Question: What is the name of the tenant mentioned in the document?
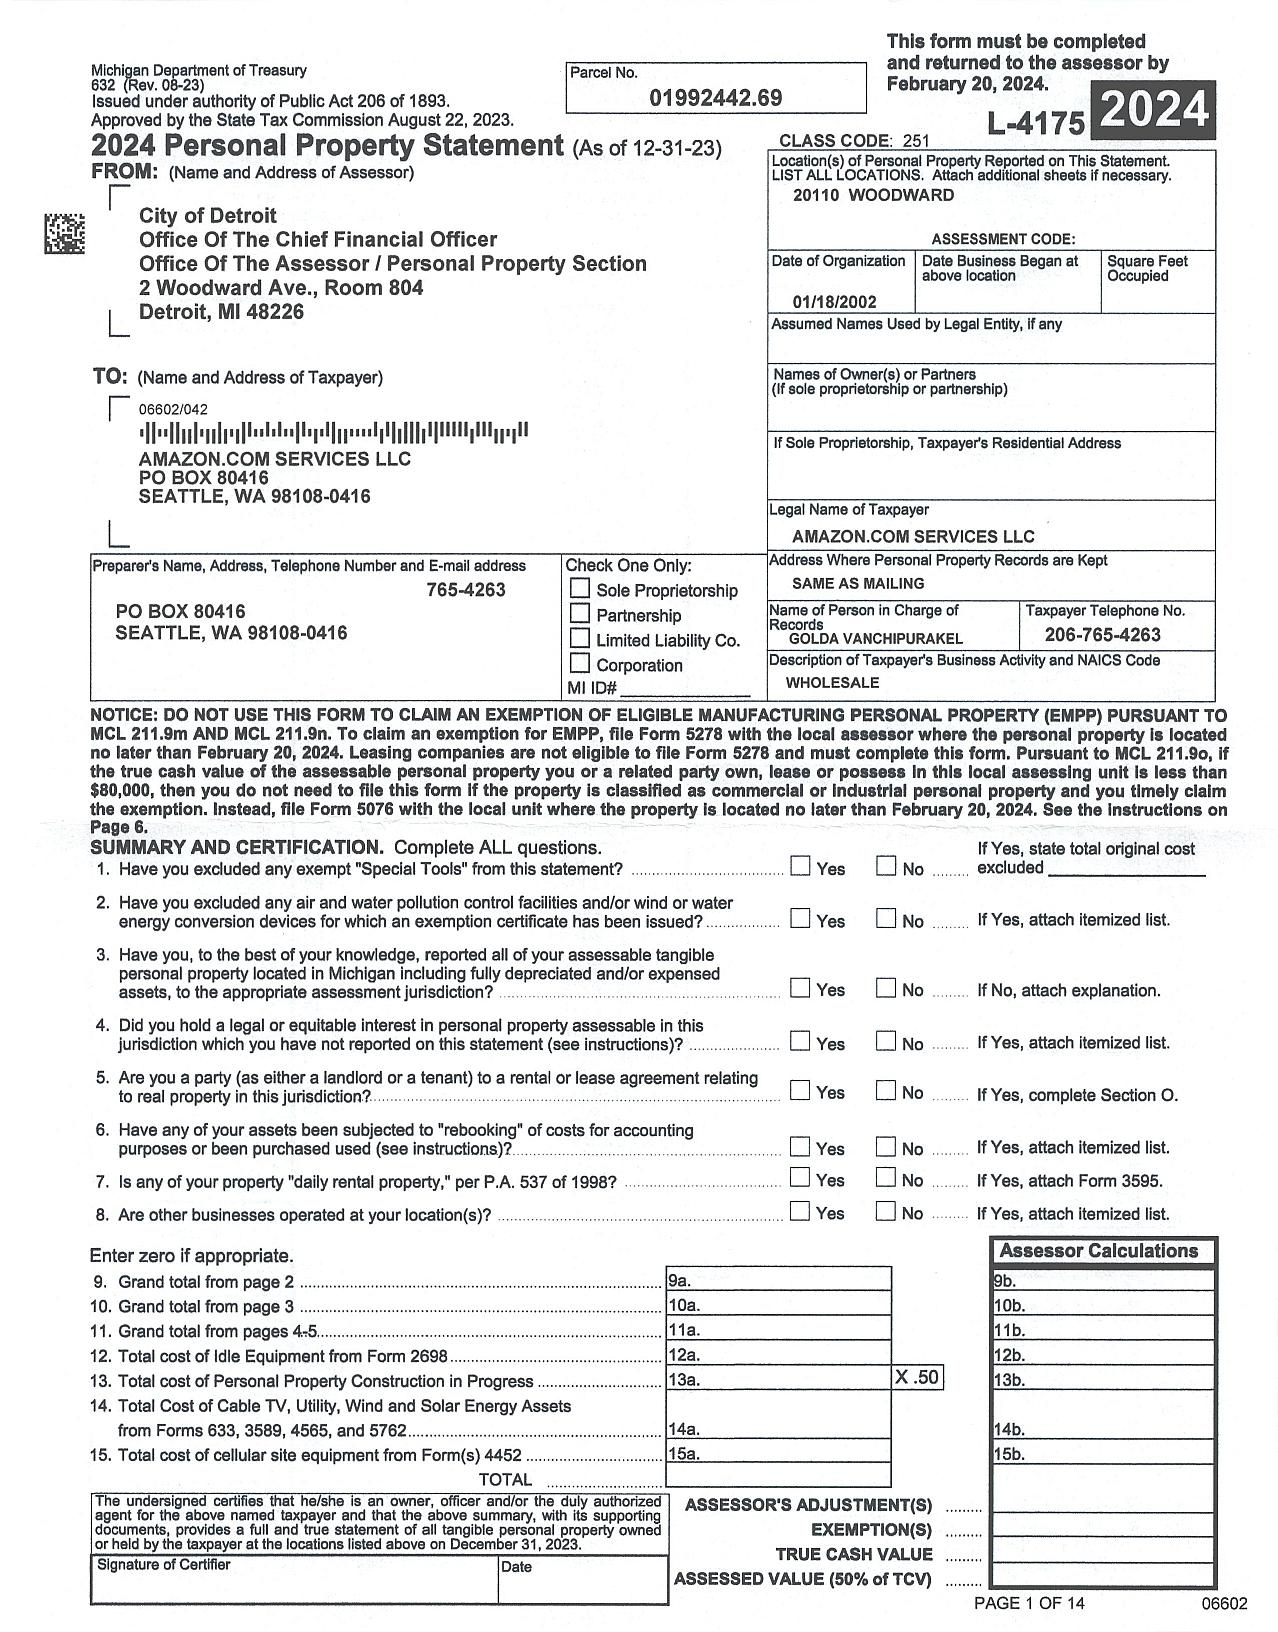
Answer: "AMAZON.COM SERVICES LLC"